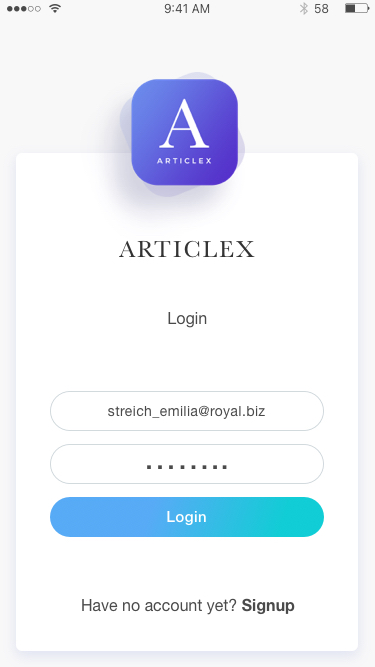
Text in this UI design:
Have no account yet? Signup
ARTICLEX
Login
streich_emilia@royal.biz
……..
Login